Question: Which state is mentioned in the document?
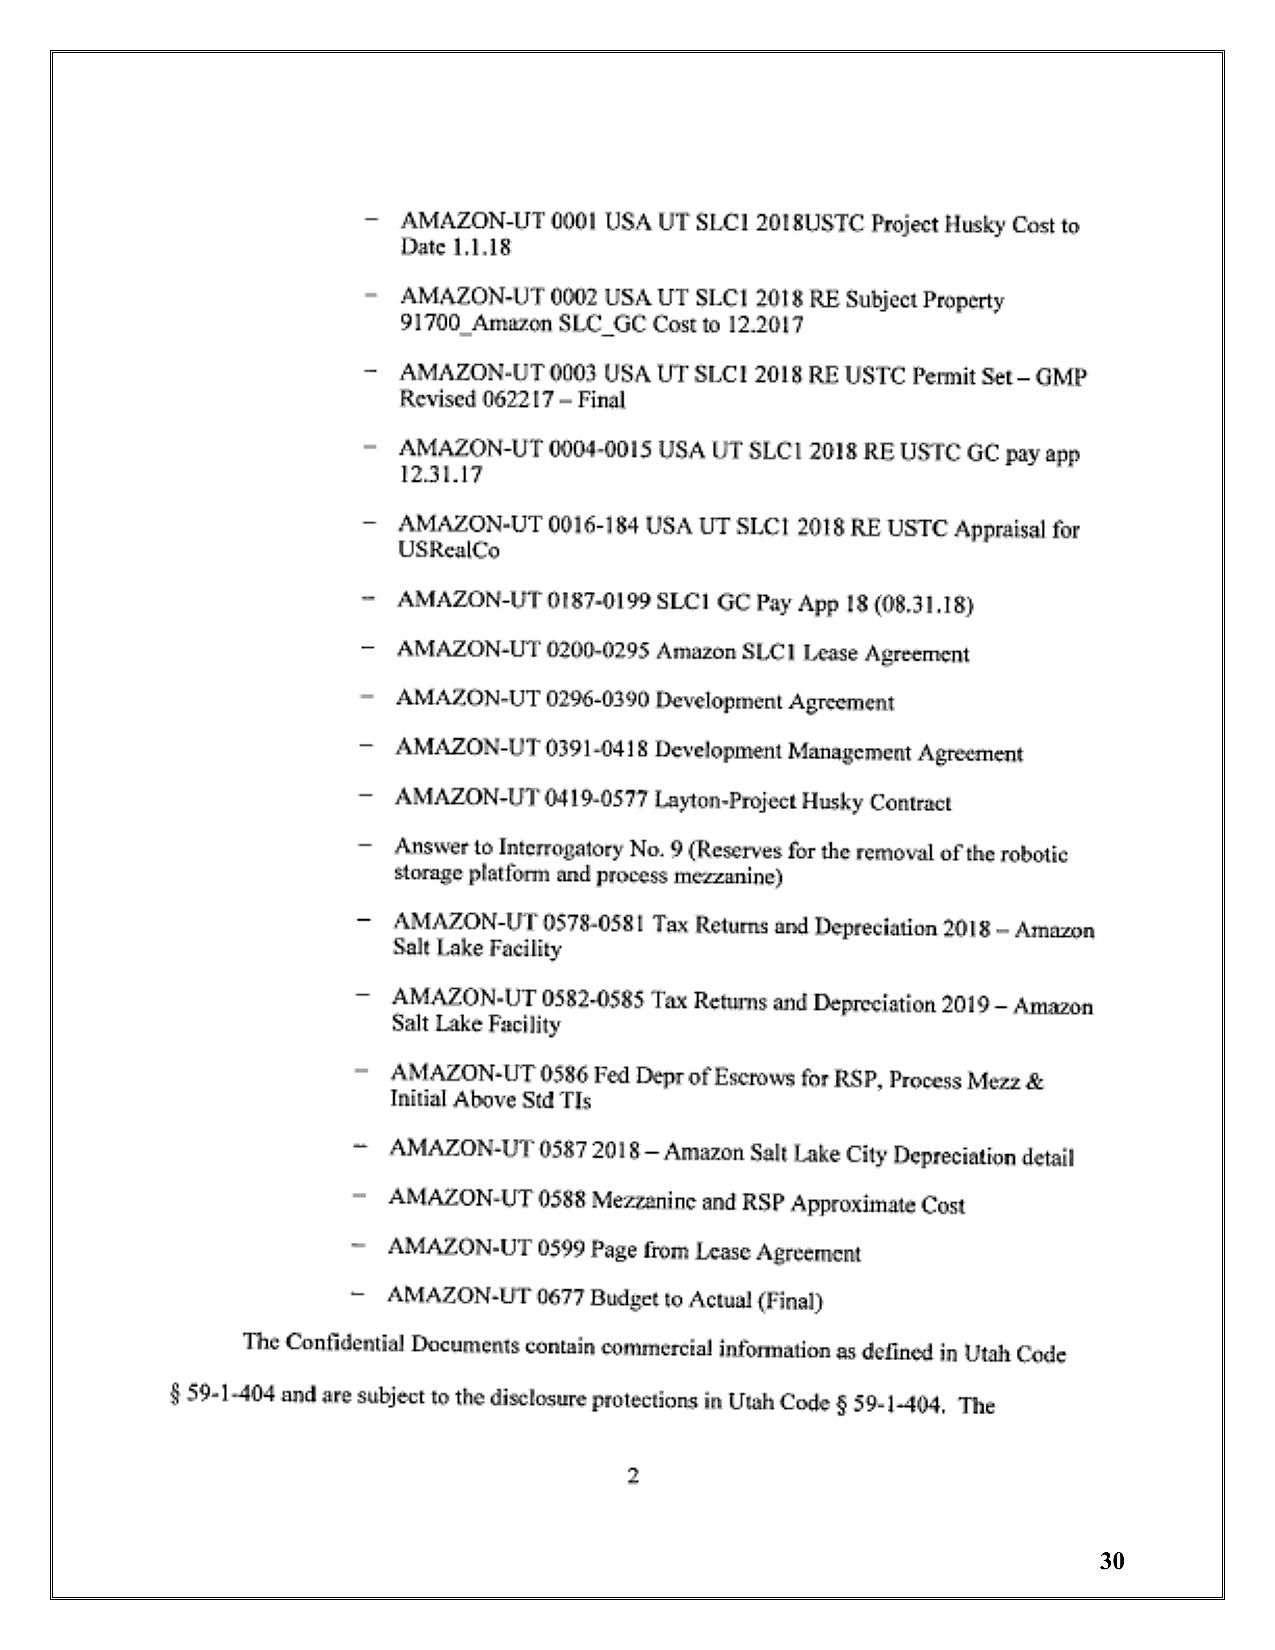
Answer: "USA"